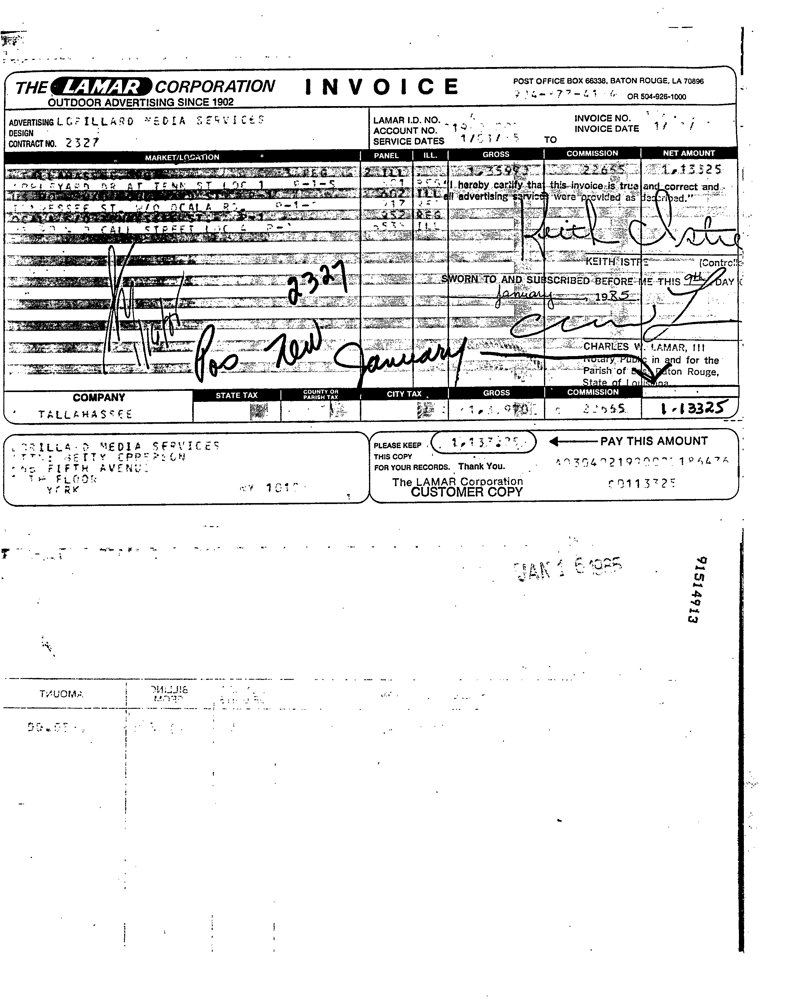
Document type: Invoice